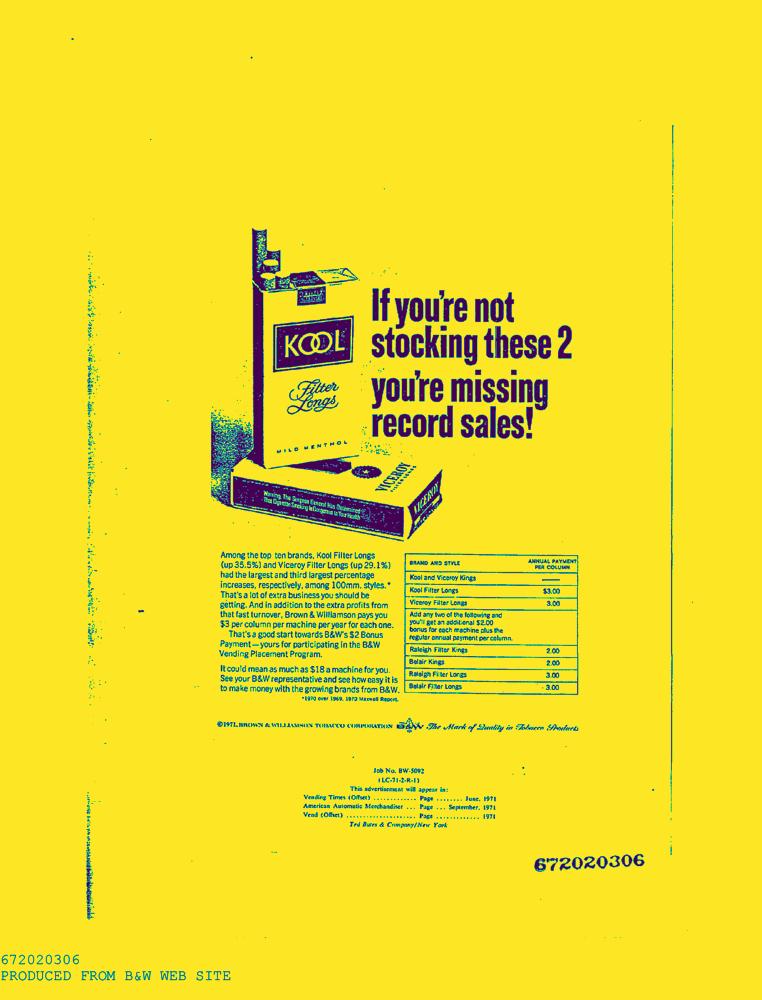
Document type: AD